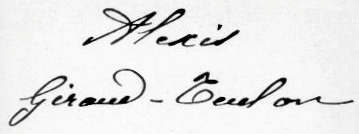
Signature of: alexis giraud teulon